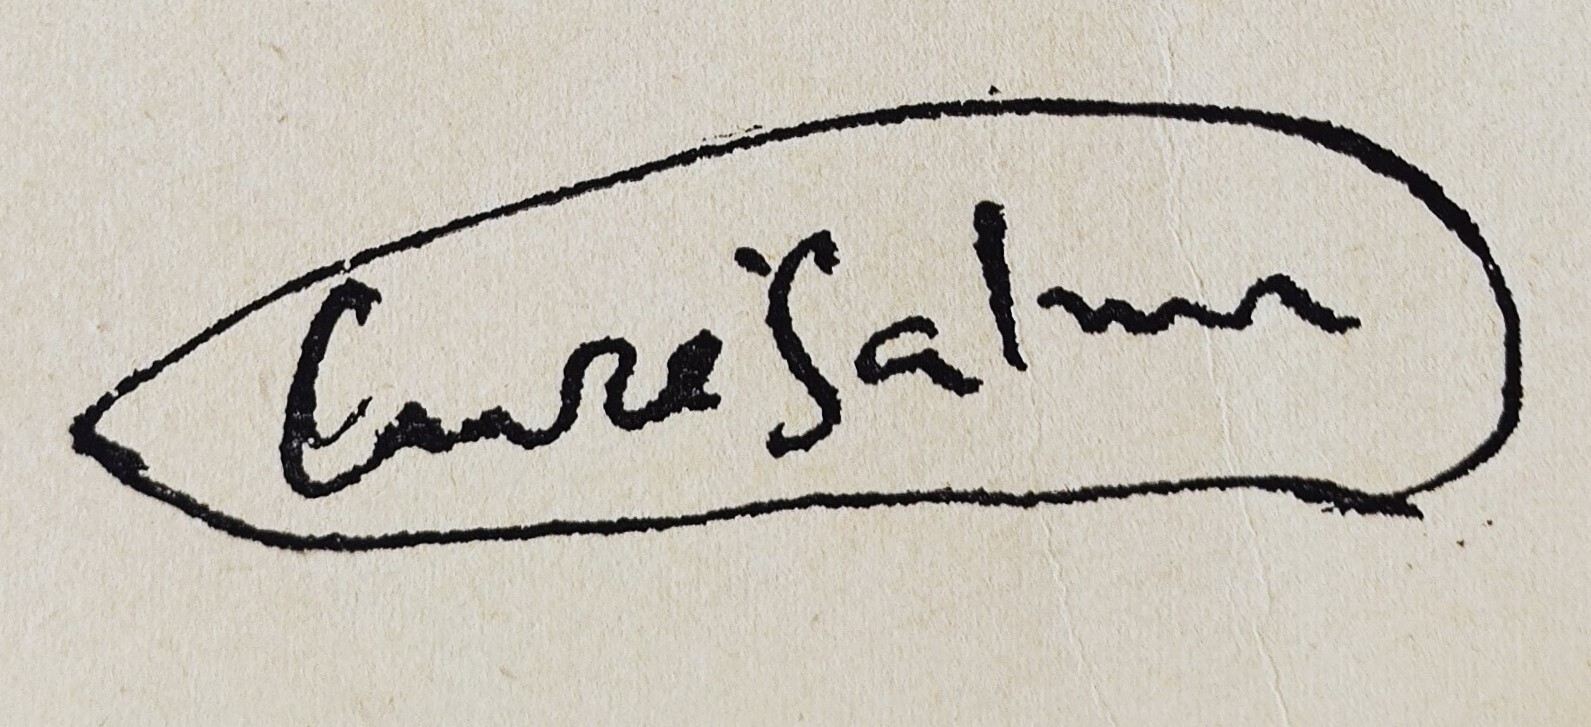
Signature of: andré salmon